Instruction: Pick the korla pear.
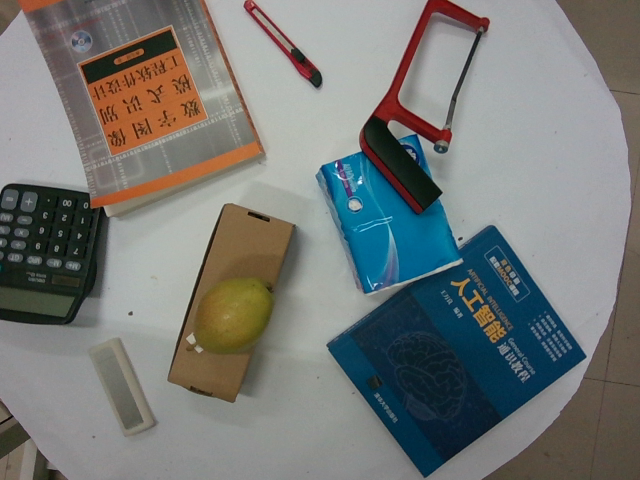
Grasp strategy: vertical